Question: What is the main concern?
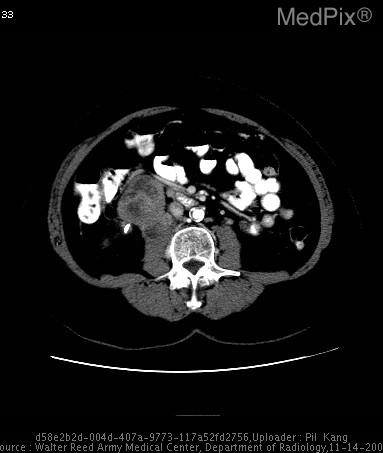
Answer: The findings suggest CT with intravenous and oral contrast material demonstrates a large retroperitoneal mass with central dystrophic calcifications.  This mass is completely separate from the right kidney, which other than the hydronephrosis and the presence of the ureteral stent, is otherwise unremarkable.  The liver was also normal.

Superior images demonstrate a "beak sign" with the inferior vena cava and the left renal vein, strongly suggestive of the vascular origin of this tumor.

Note the presence of the ureteral stent, and the image demonstrating that the mass has extrinsic mass effect on the course of the ureter, causing the original clinical problem for which this patient was treated.. CT with intravenous and oral contrast material demonstrates a large retroperitoneal mass with central calcifications.  This mass is completely separate from the right kidney, which other than the hydronephrosis and the presence of the ureteral stent, is otherwise unremarkable.  The liver was also normal.

Note the presence of the ureteral stent, and the image demonstrating that the mass has extrinsic mass effect on the course of the ureter, causing the original clinical problem for which this patient was treated.. The patient might have a history of Patient is s/p placement of right ureteral stent for extrinsic obstruction of the right ureter due to a "mass" demonstrated on previous non-contrast renal stone protocol CT..